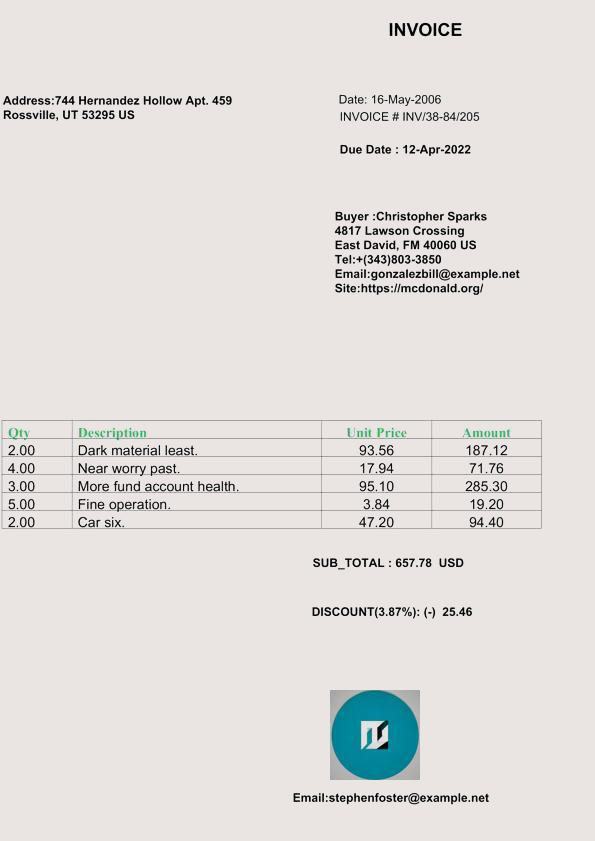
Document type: Invoice